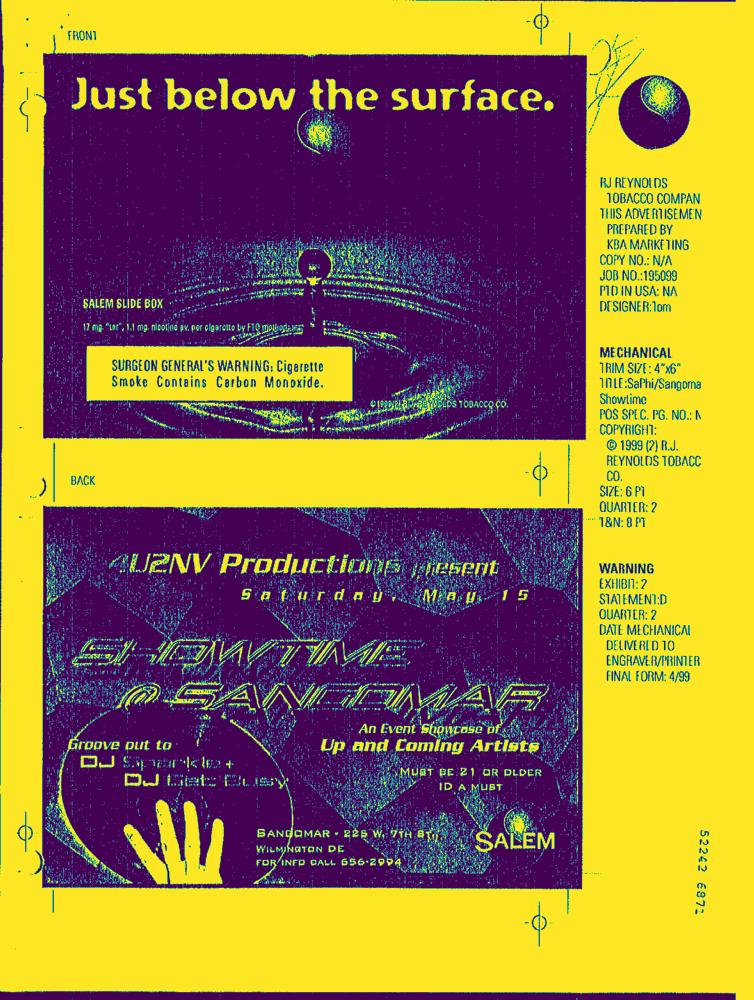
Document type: AD